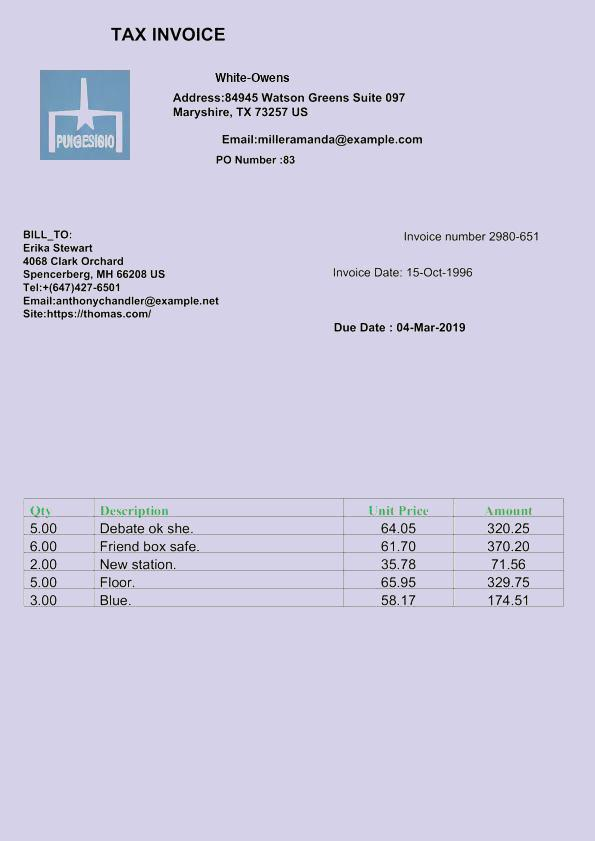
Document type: Invoice